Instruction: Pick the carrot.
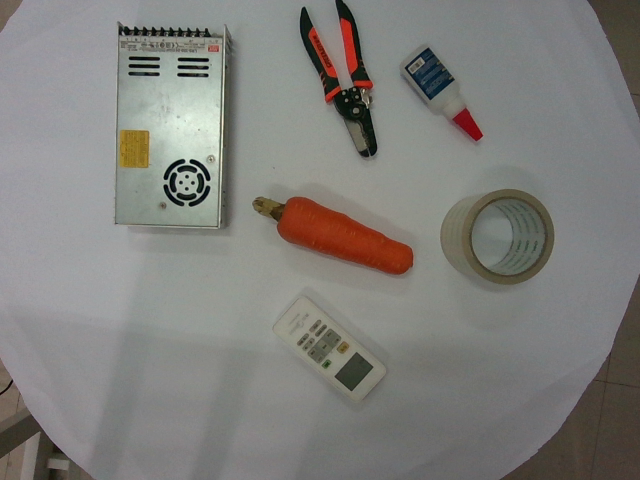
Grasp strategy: vertical